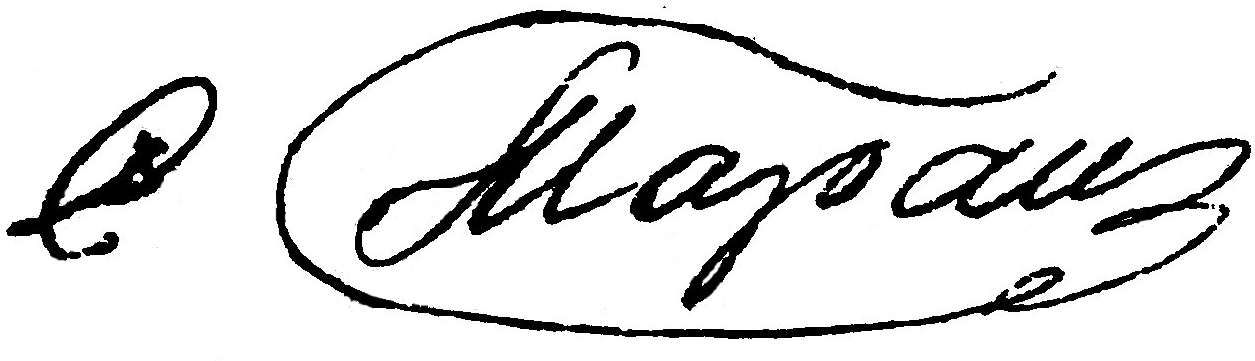
Signature of: semyon taran